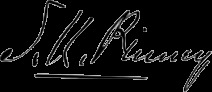
Signature of: silas u pinney